Can you pull out the amount in words, numerical amount, payee's name, date of the cheque, and the bank's name from the image?
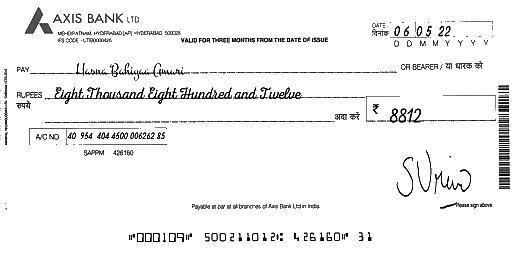
amt_in_words: Eight Thousand Eight Hundred and Twelve
amt_in_figures: 8812
payee_name: Hasna Bahiyaa Amari
bank_name: AXIS BANK
cheque_date: 06/05/22